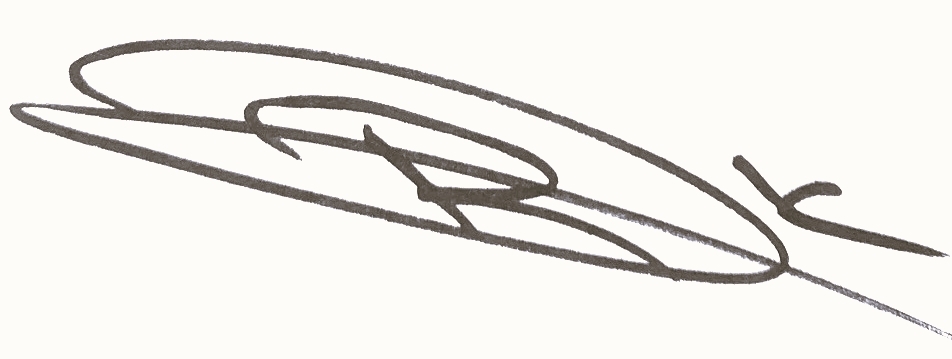
Signature of: q160359